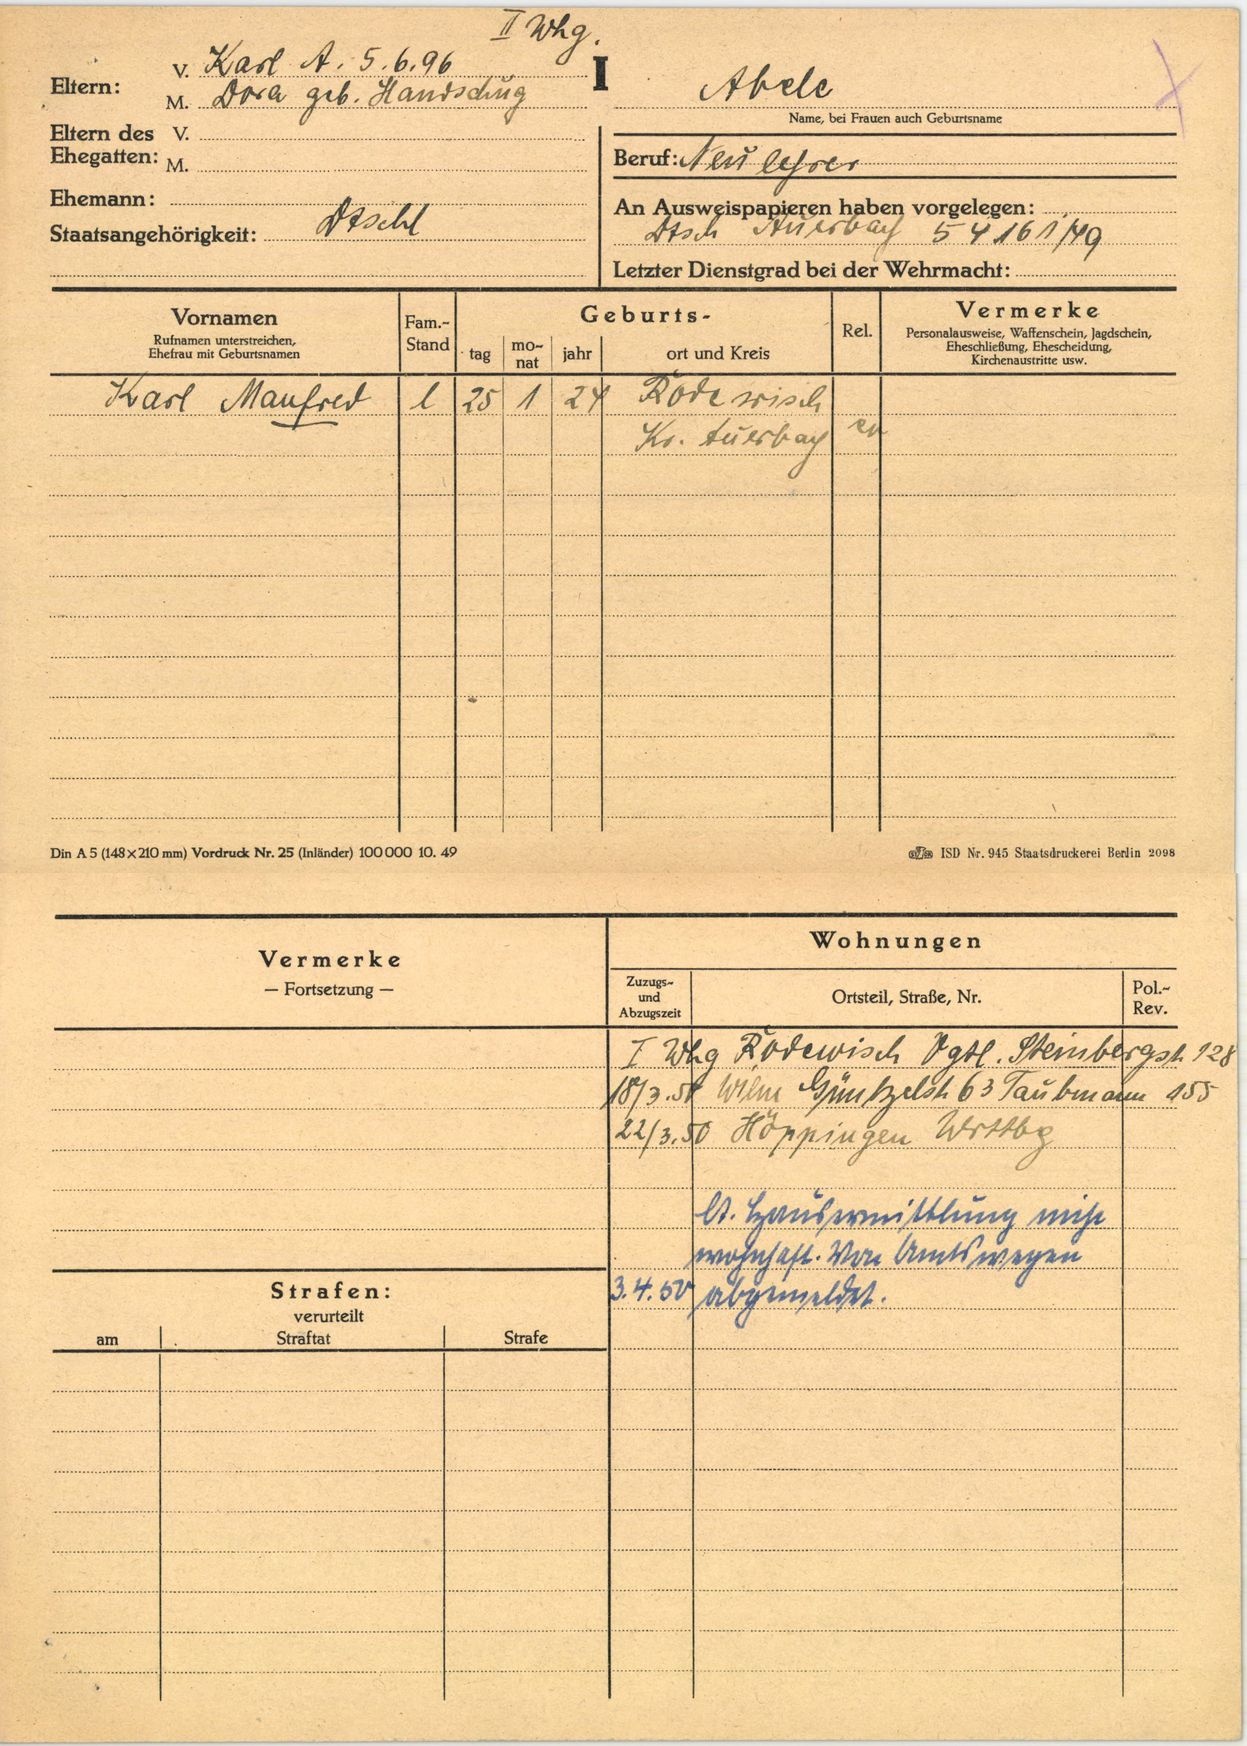
Abele